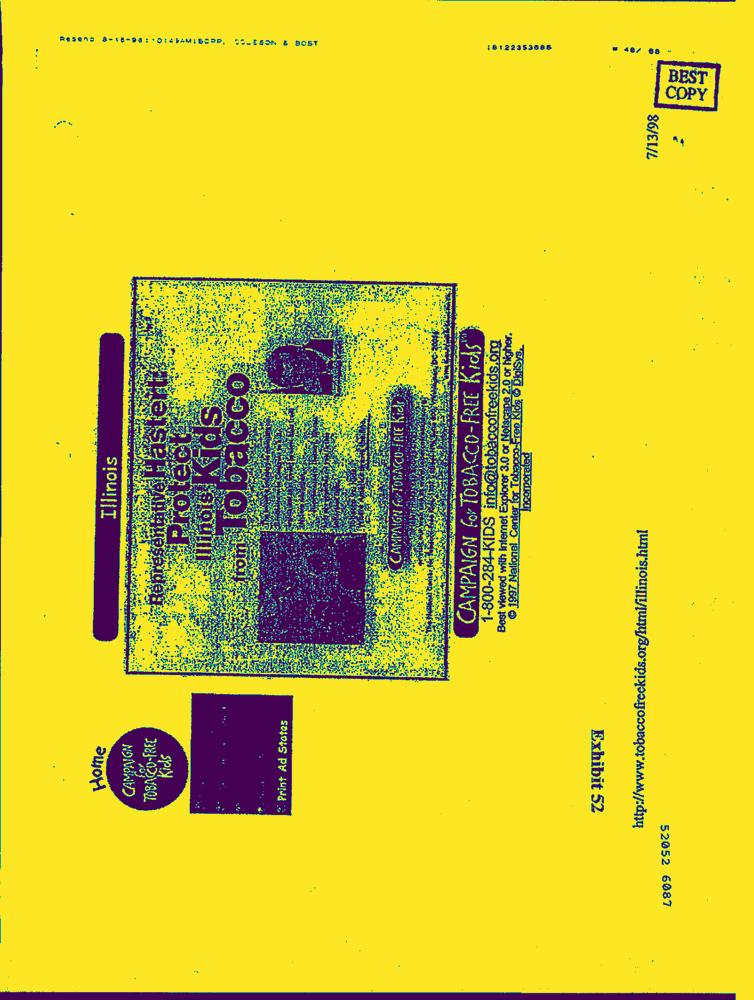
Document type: AD